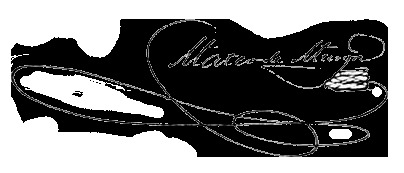
Signature of: mateo de murga y michelena